Question: What appears to be the issue?
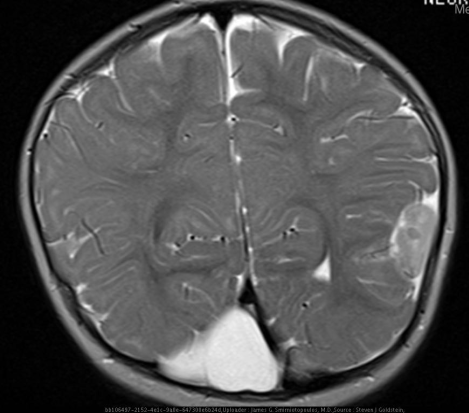
Answer: The findings suggest CT- Mixed density lesion within the posterior temporal and parietal lobes.

MRI-Exophytic appearing lesion which has an intra axial component and enhances homogeneously.. CT- Mixed density lesion within the posterior temporal and parietal lobes. MRI-Exophytic appearing lesion which has an intra axial component and enhances homogeneously.. The patient might have a history of 9 mo old girl with a history of trauma.  A screening CT scan revealed a possible left hemisphere bleed.  MRI and skeletal survey were ordered..